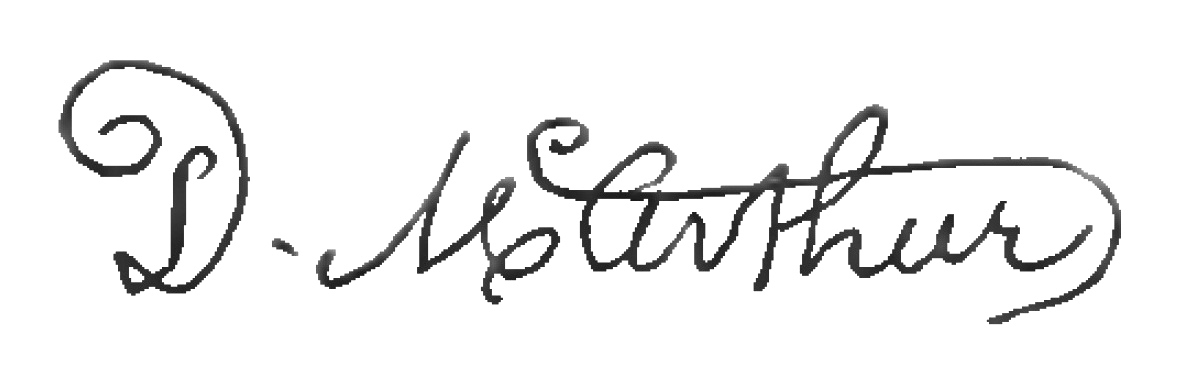
Signature of: duncan mcarthur